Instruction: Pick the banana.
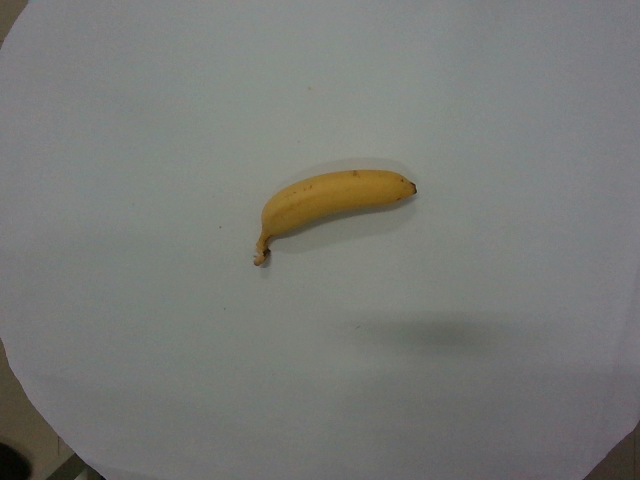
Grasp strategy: vertical